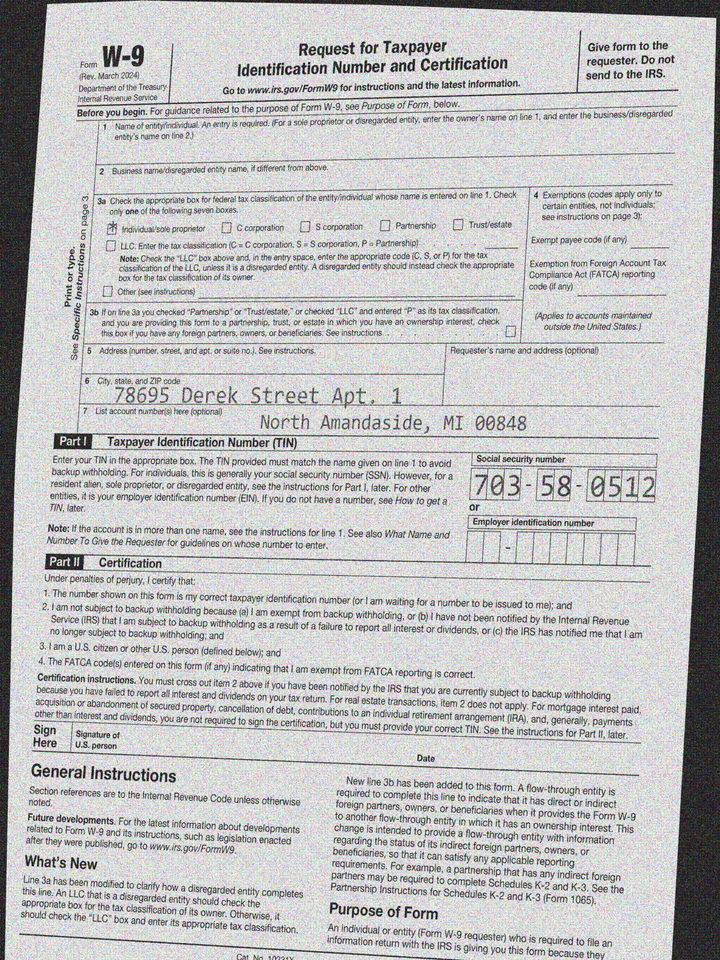
adr1: 78695 Derek Street Apt. 138
adr2: North Amandaside, MI 00848
cbx: yes
ssn: 703580512